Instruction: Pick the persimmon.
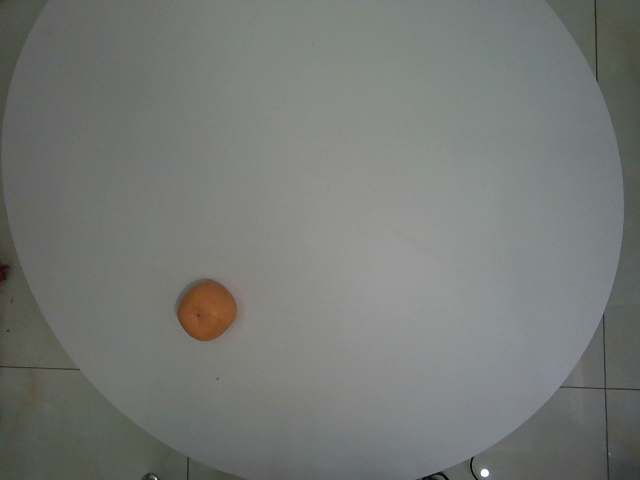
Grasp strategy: vertical